Question: What jurisdiction, city, or county is the document associated with?
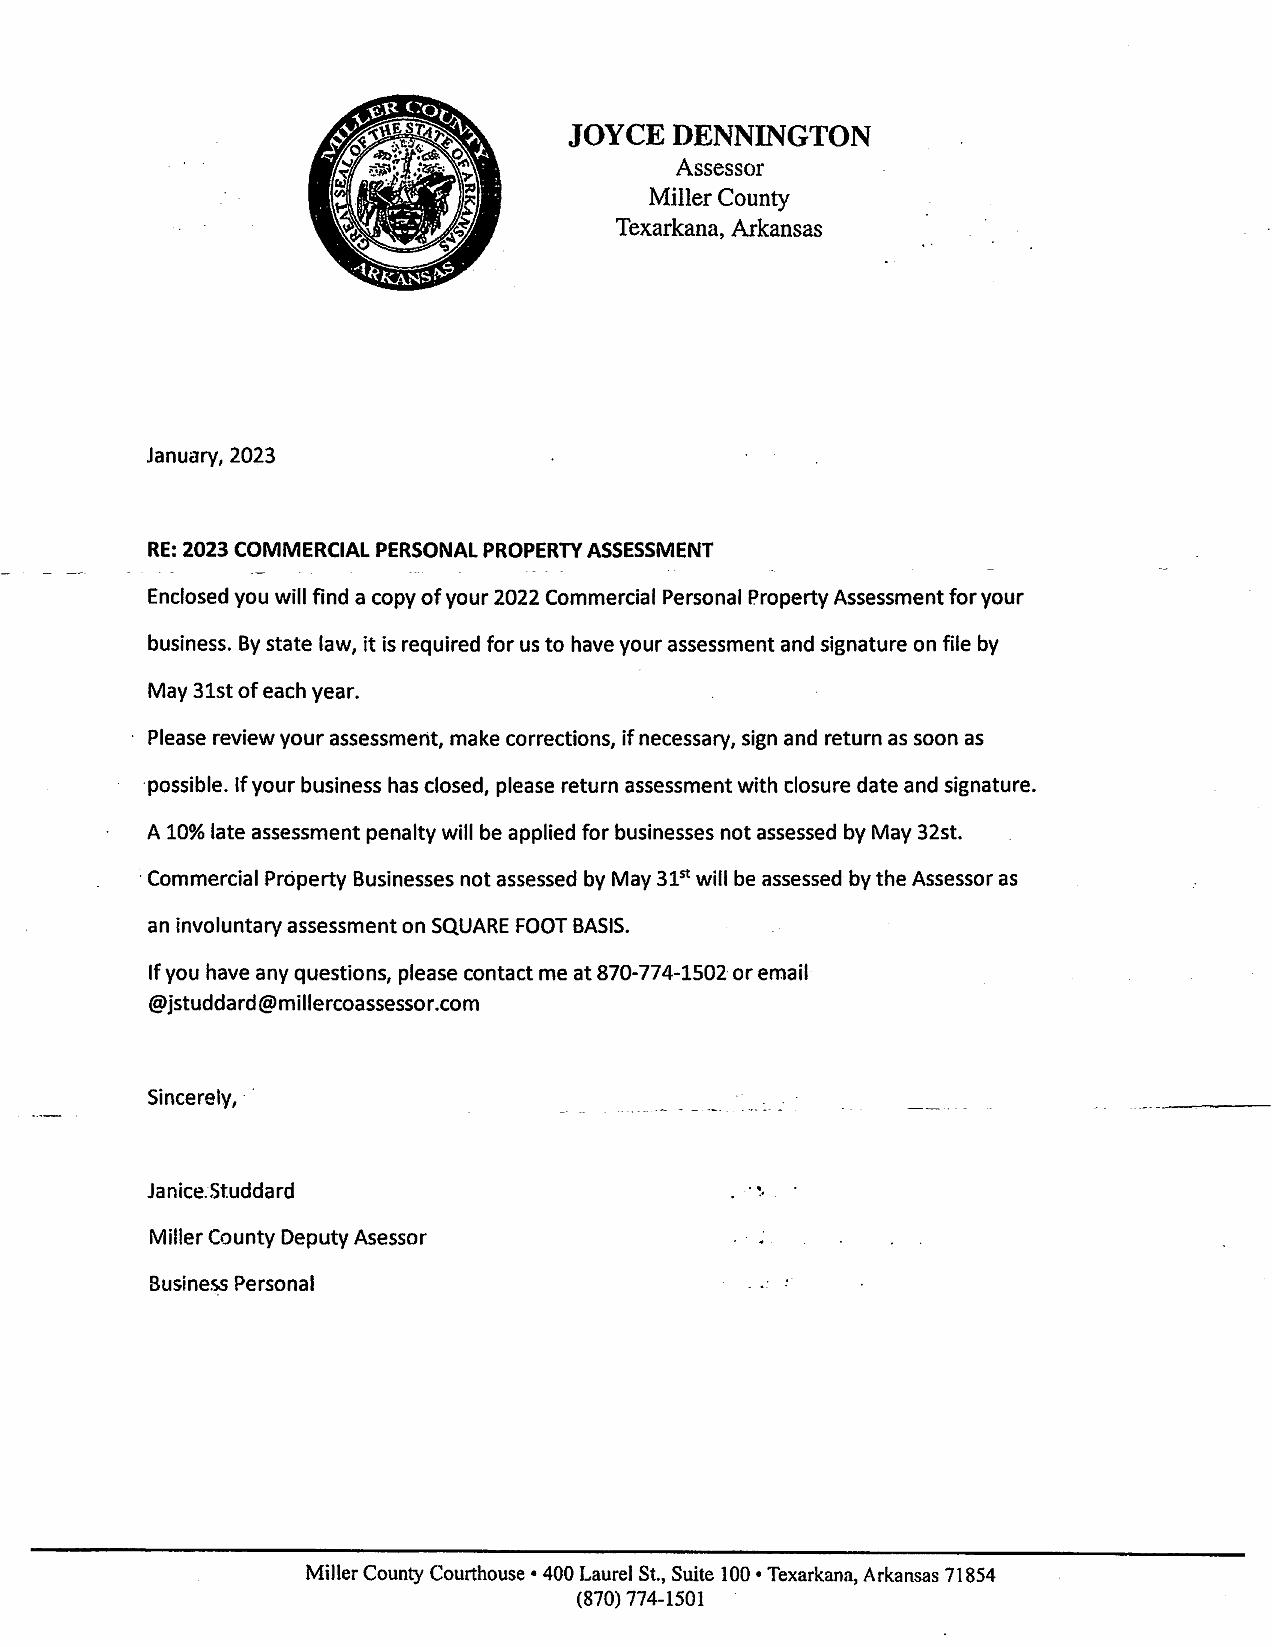
Answer: "Miller County"